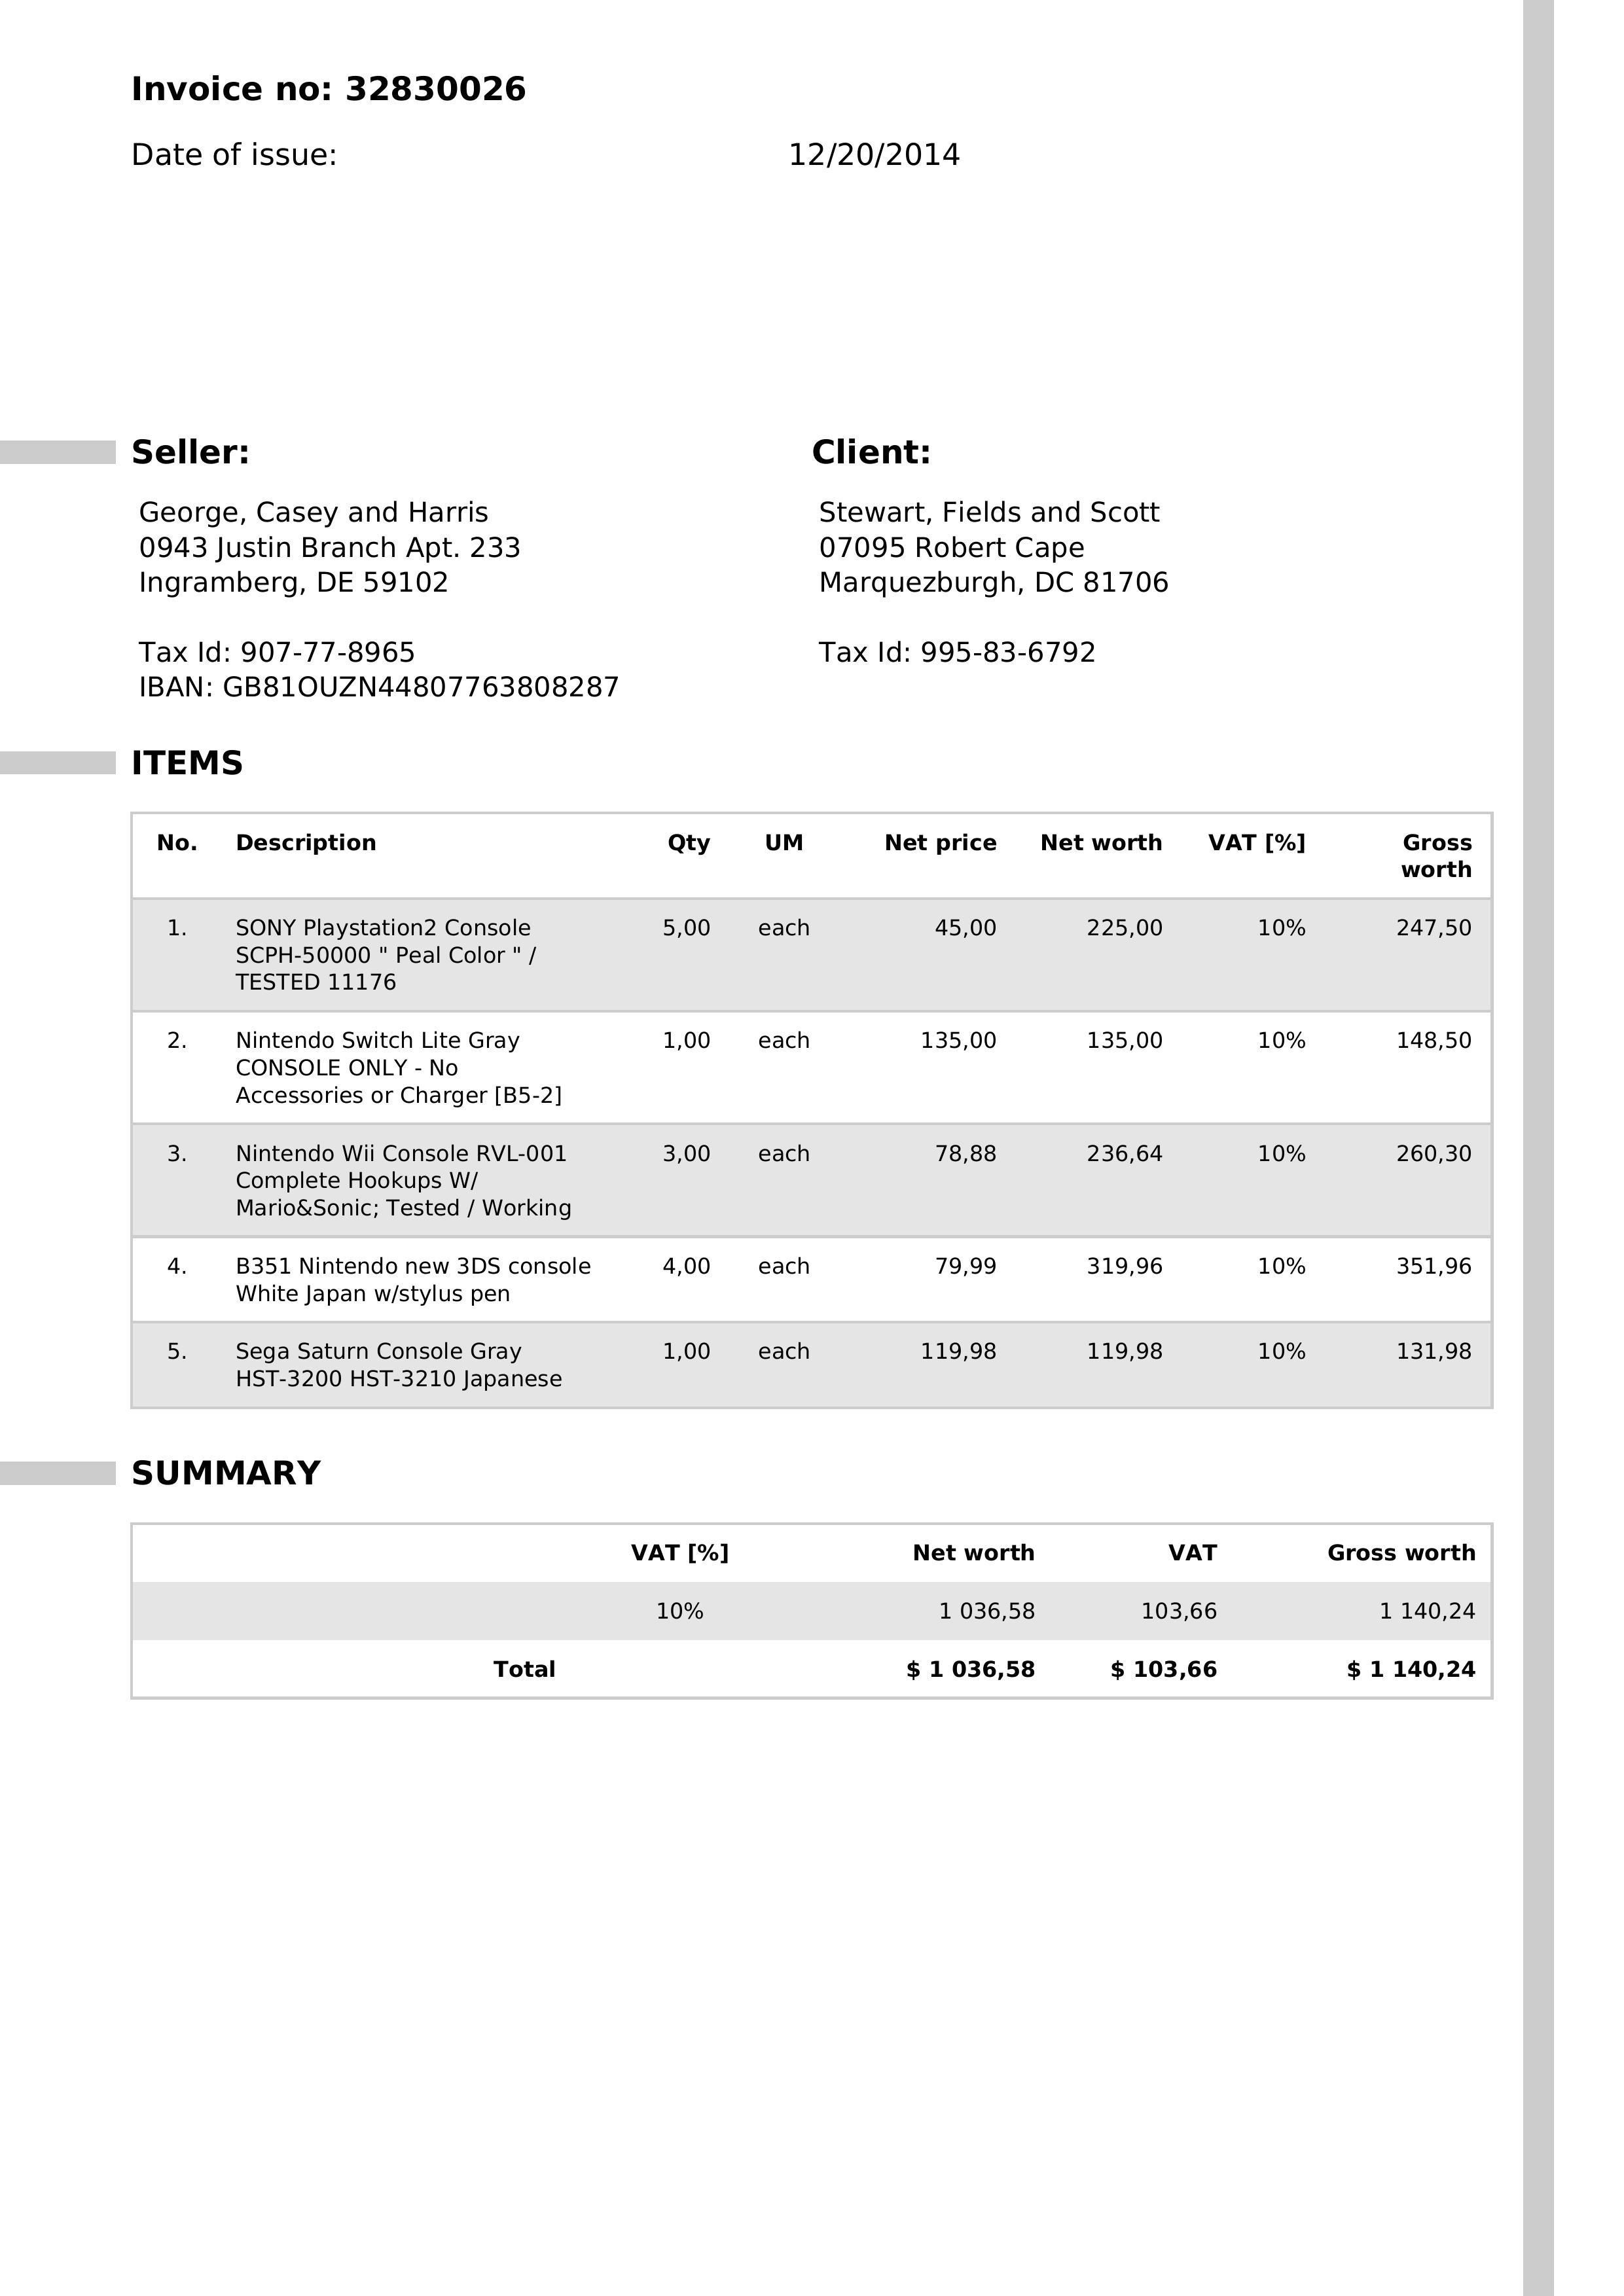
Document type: Invoice